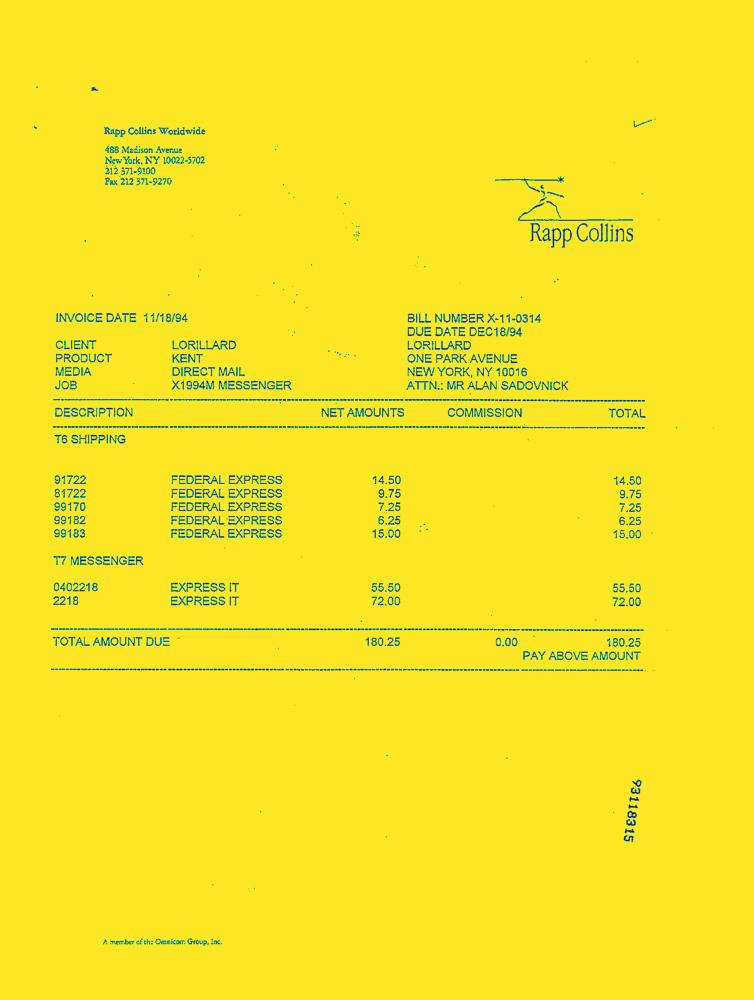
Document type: Invoice-Doc